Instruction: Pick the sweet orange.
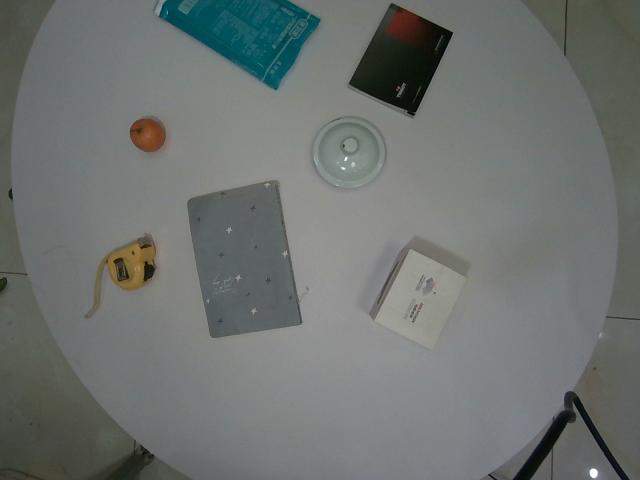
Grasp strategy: vertical